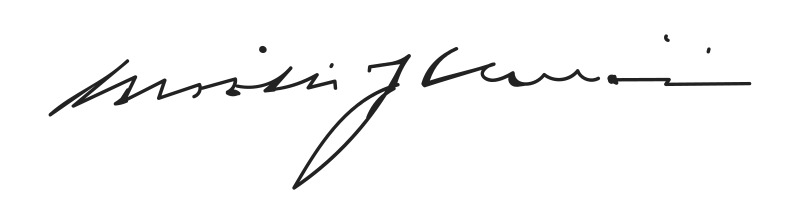
Signature of: emílio garrastazu médici